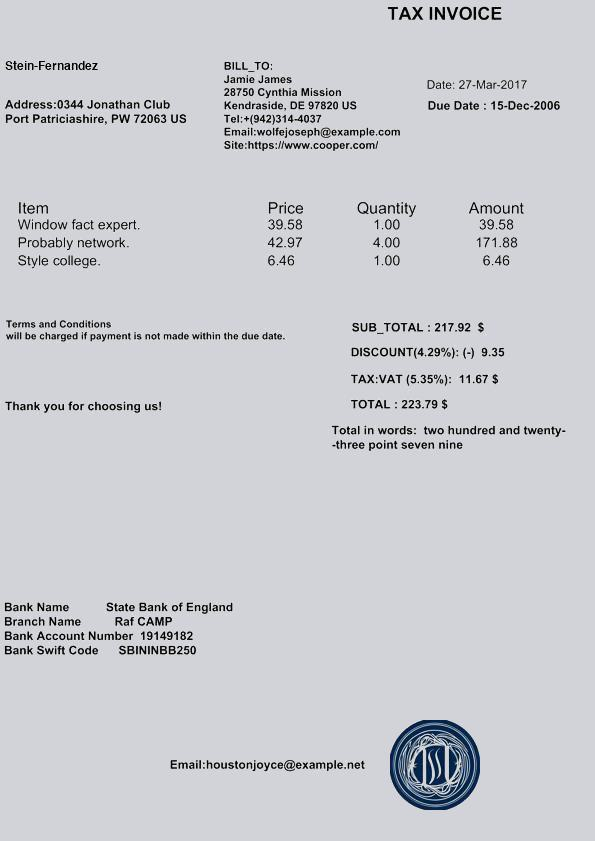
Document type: Invoice